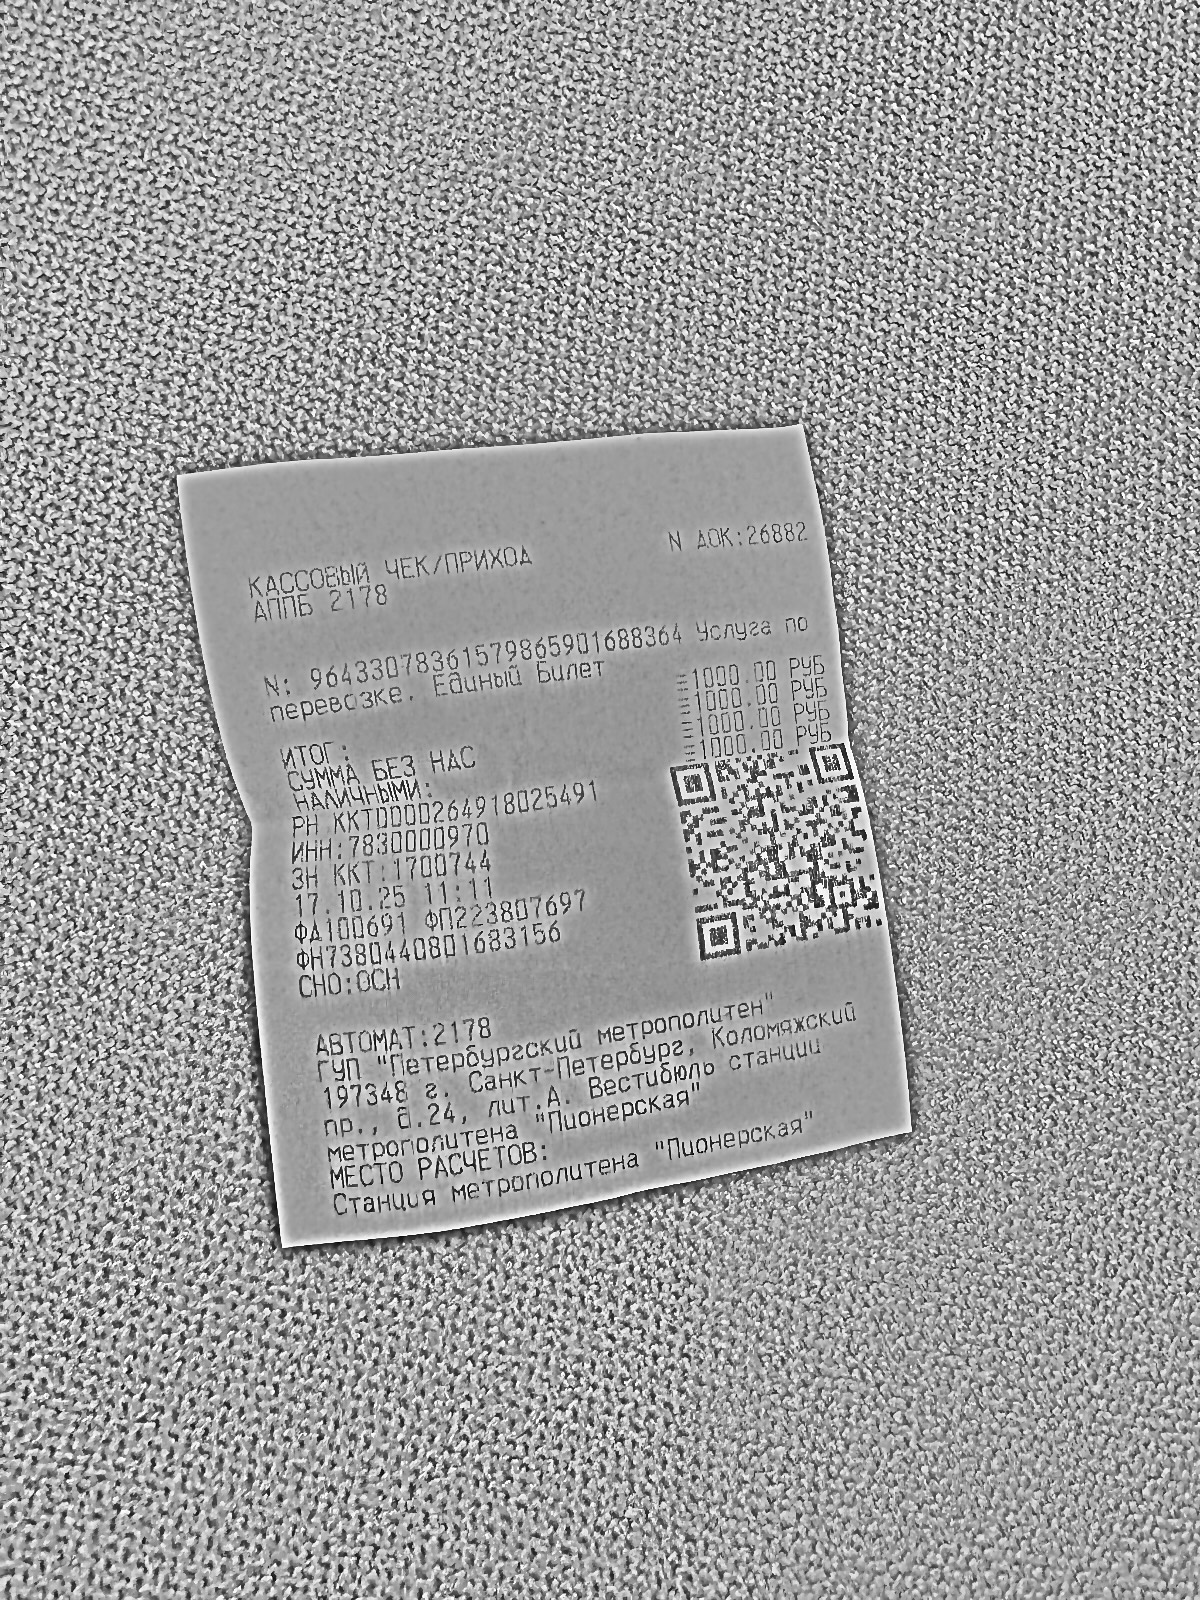
Продавец: ГУП 'Петербургский метрополитен'
ИНН: 7830000970
Дата: 17.10.25
Товары: N: 96433078361579865901688364 Услуга по перевозке. Единый Билет
Количество: 1
Цена: 1000.00
Сумма: 1000.00
Итого: 1000.00 РУБ